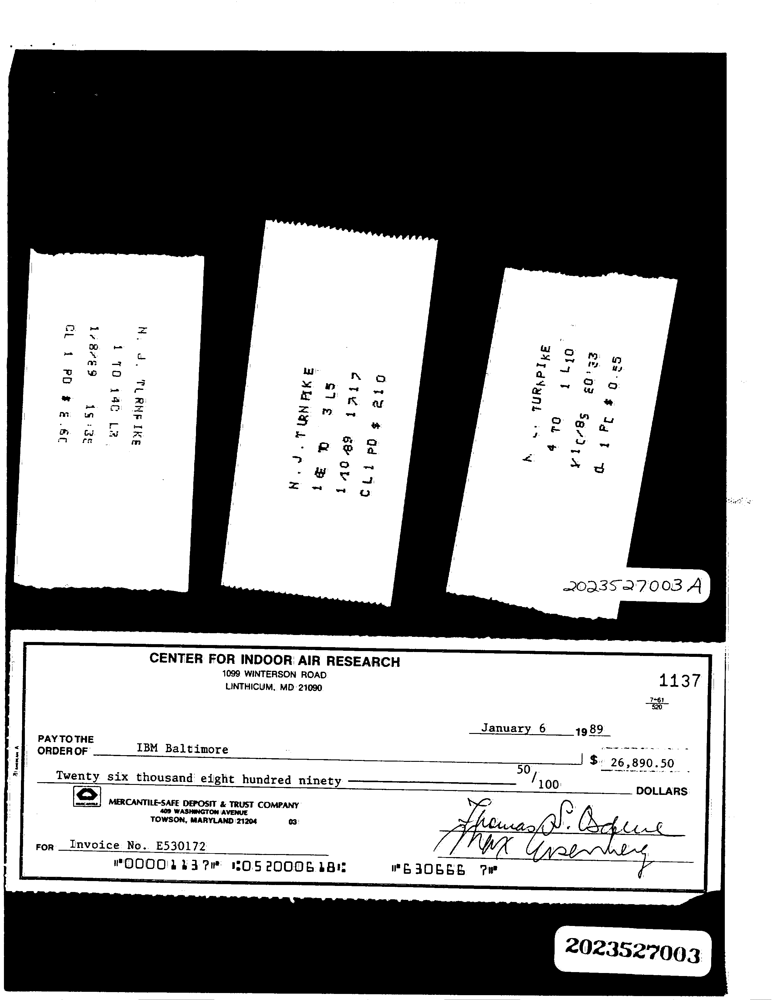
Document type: Invoice